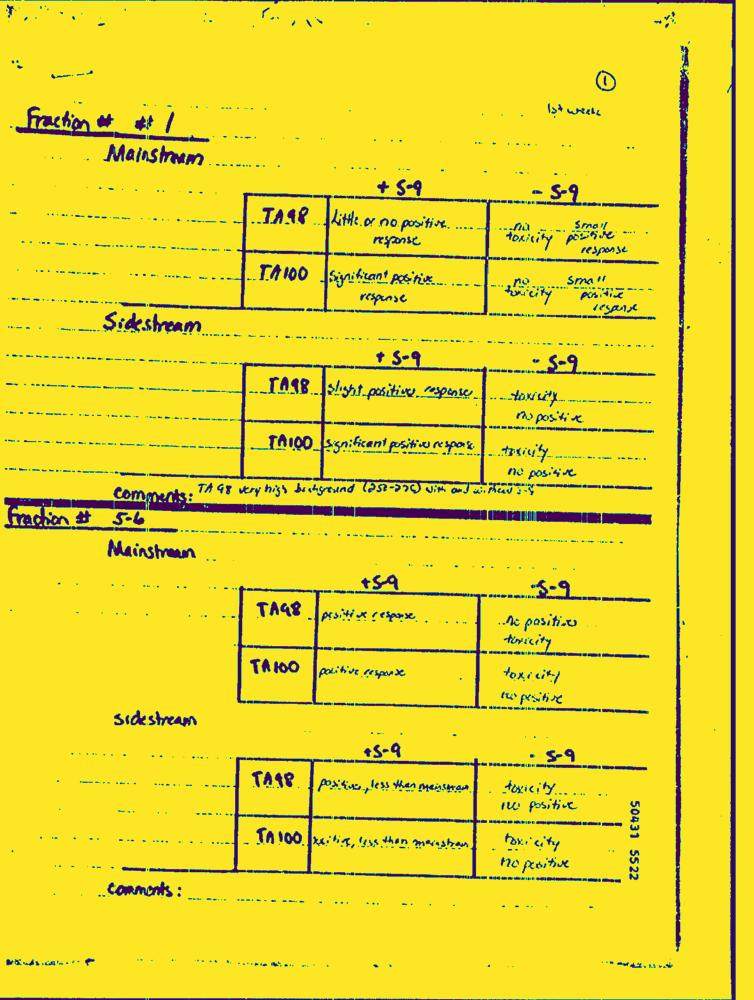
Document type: Hand-Written